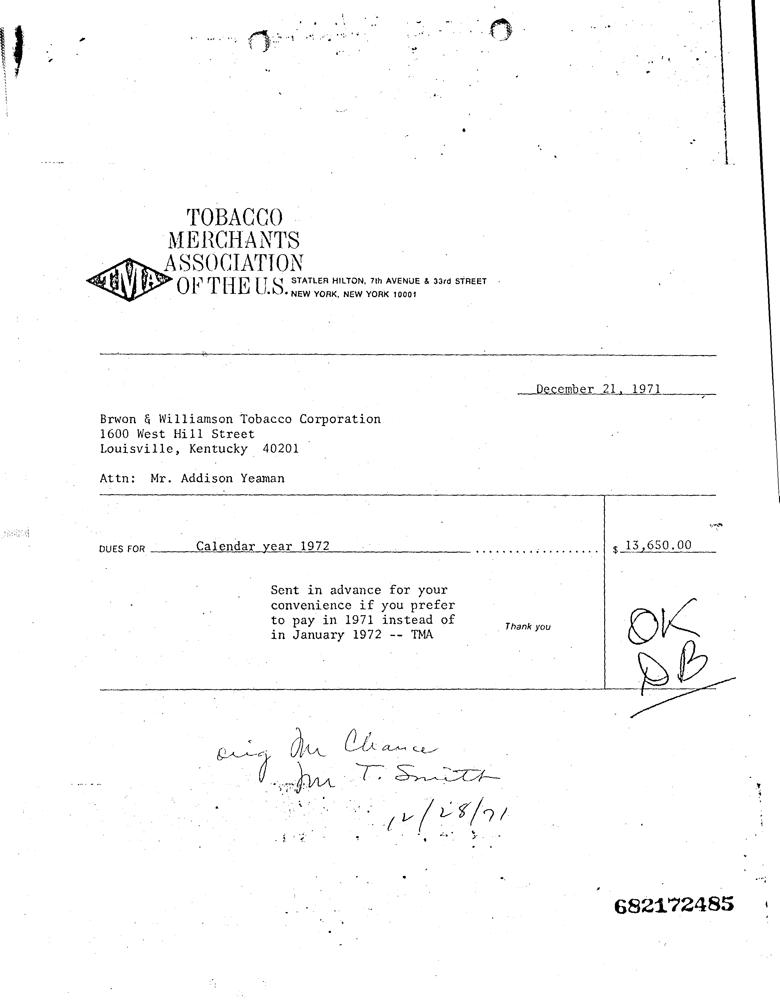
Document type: Invoice